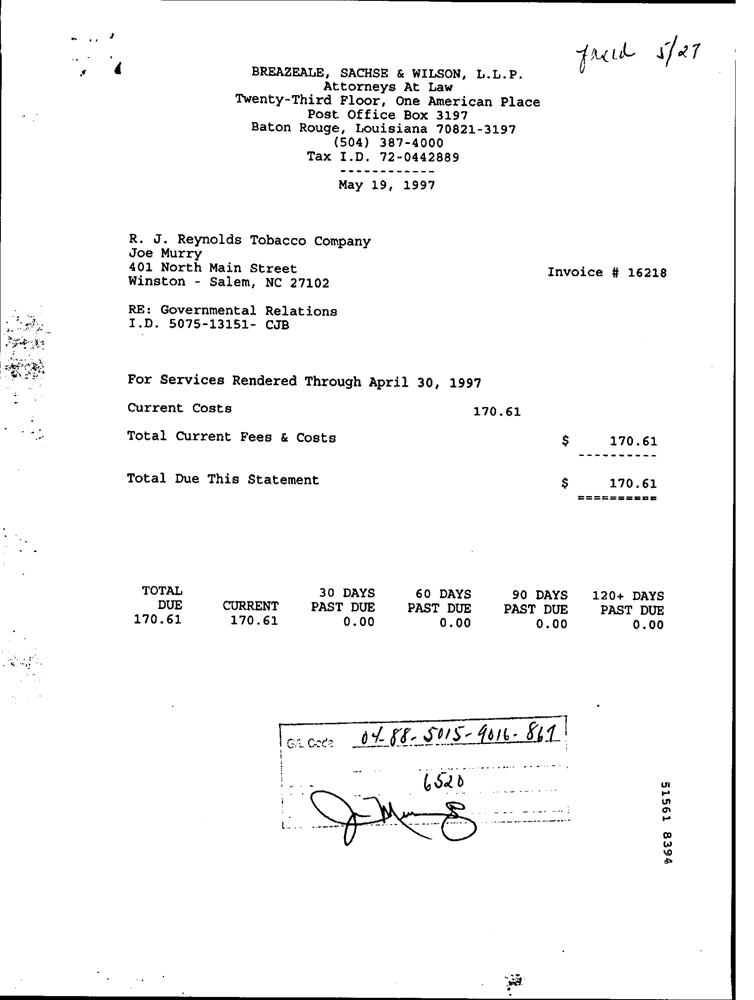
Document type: Invoice